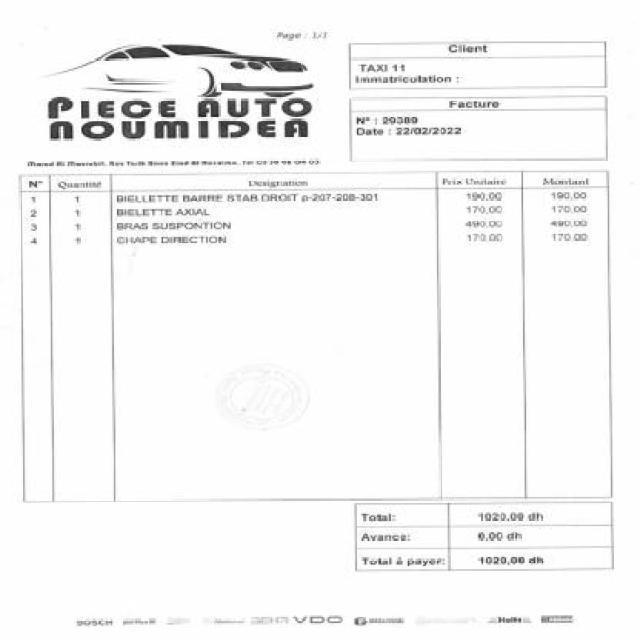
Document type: Invoice